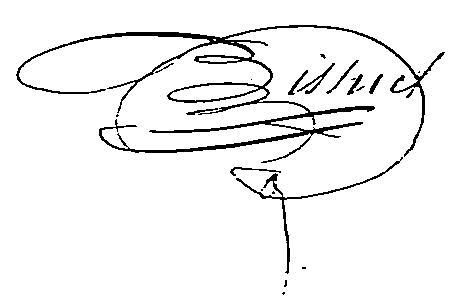
Signature of: jean prosper bissuel